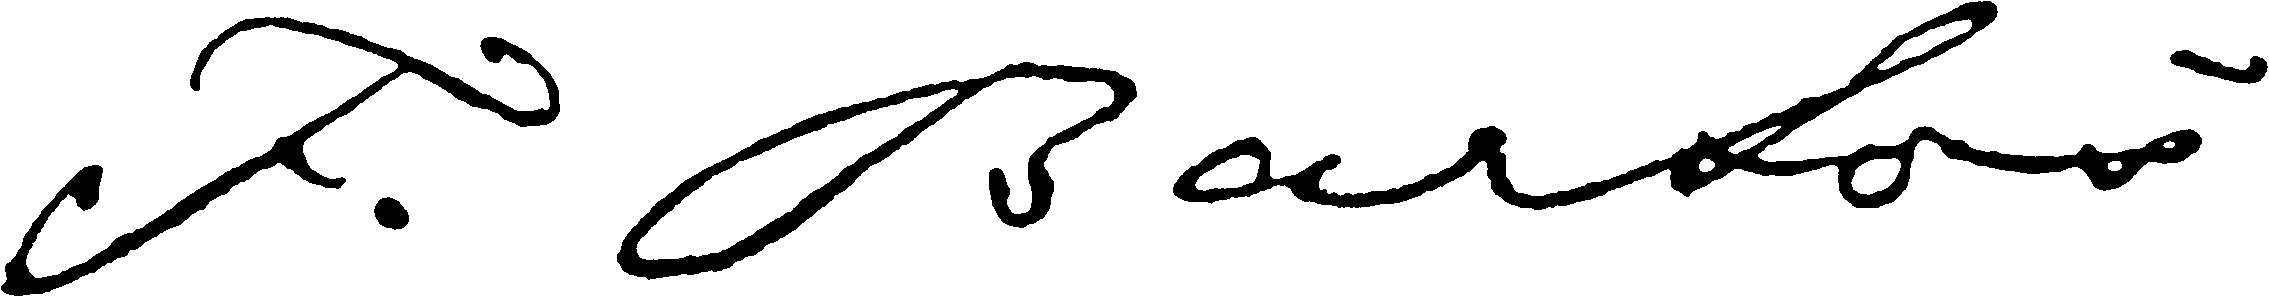
Signature of: františek bartoš